Question: What is the assessed value of the property as noted in the document?
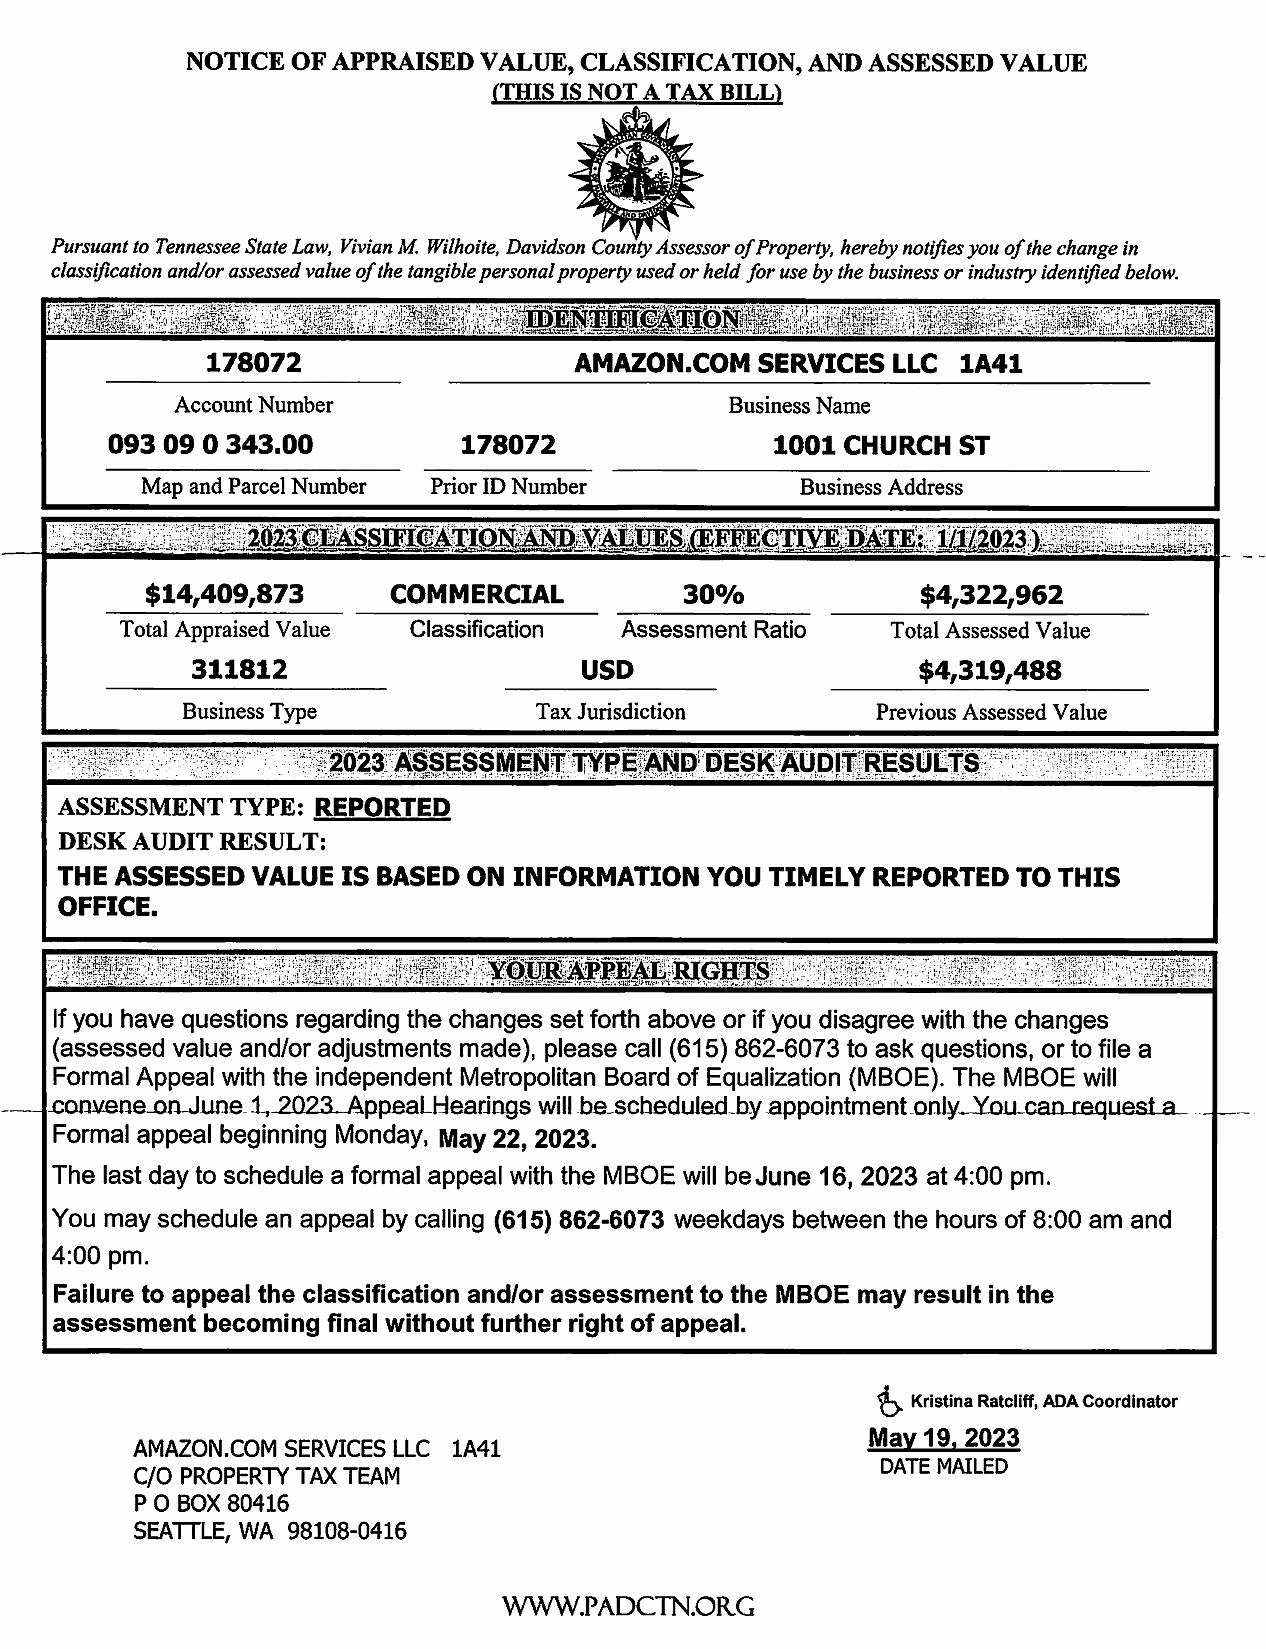
Answer: "$4,322,962 "